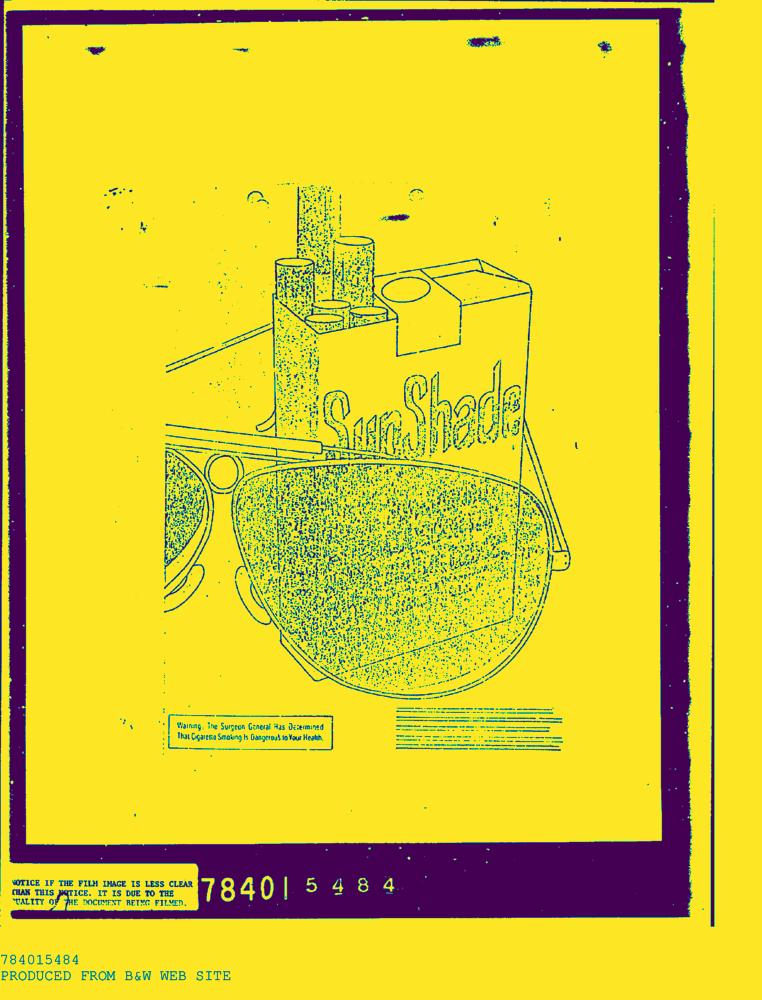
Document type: AD